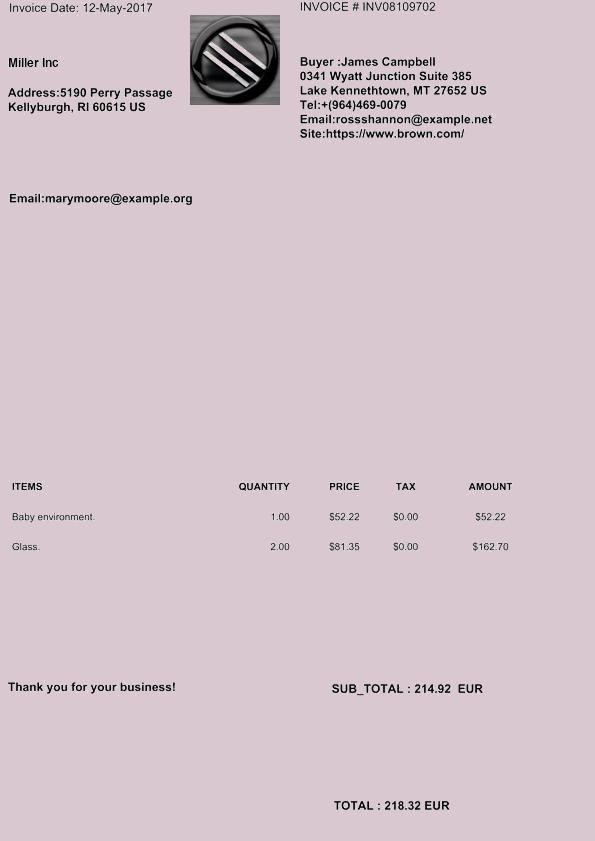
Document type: Invoice